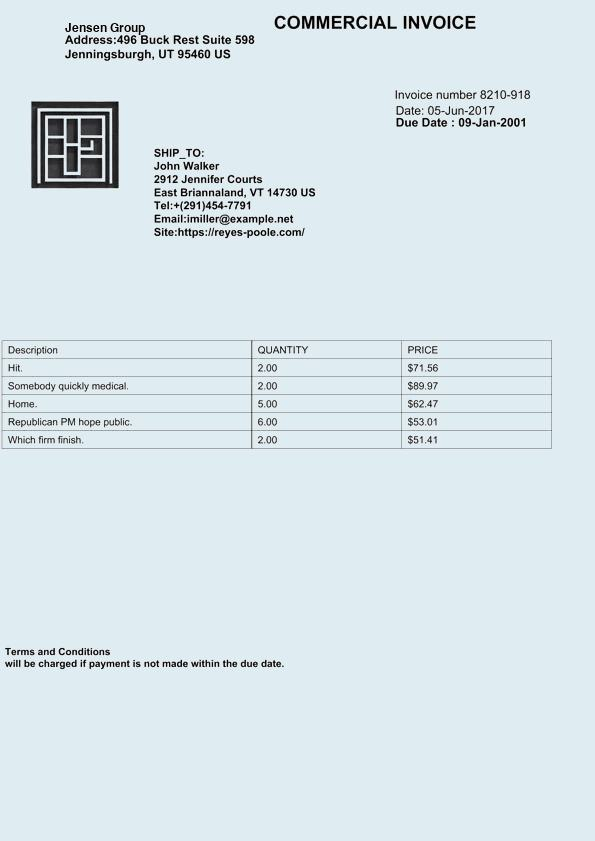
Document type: Invoice